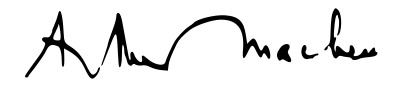
Signature of: arthur machen